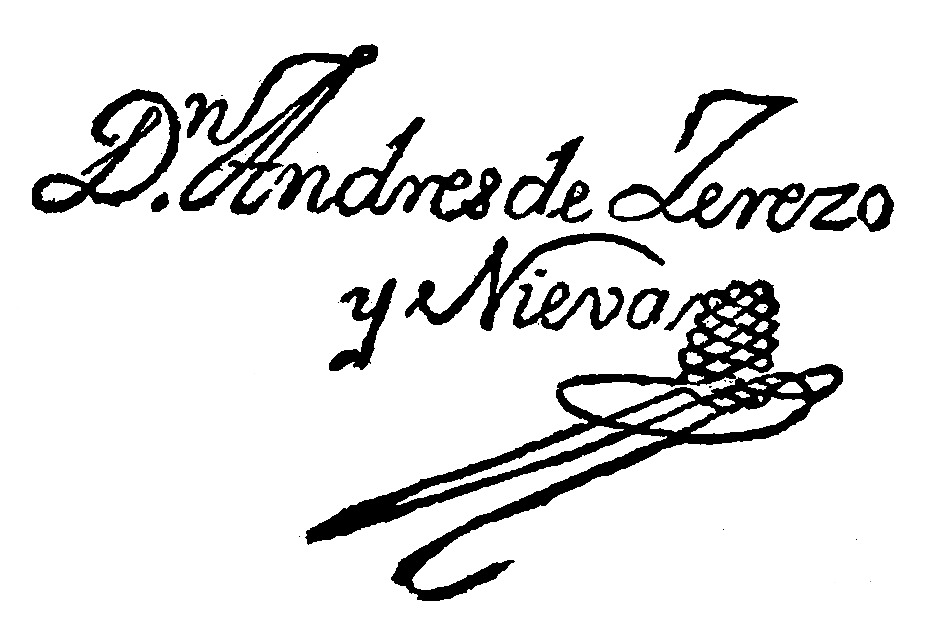
Signature of: andrés de cerezo y nieva